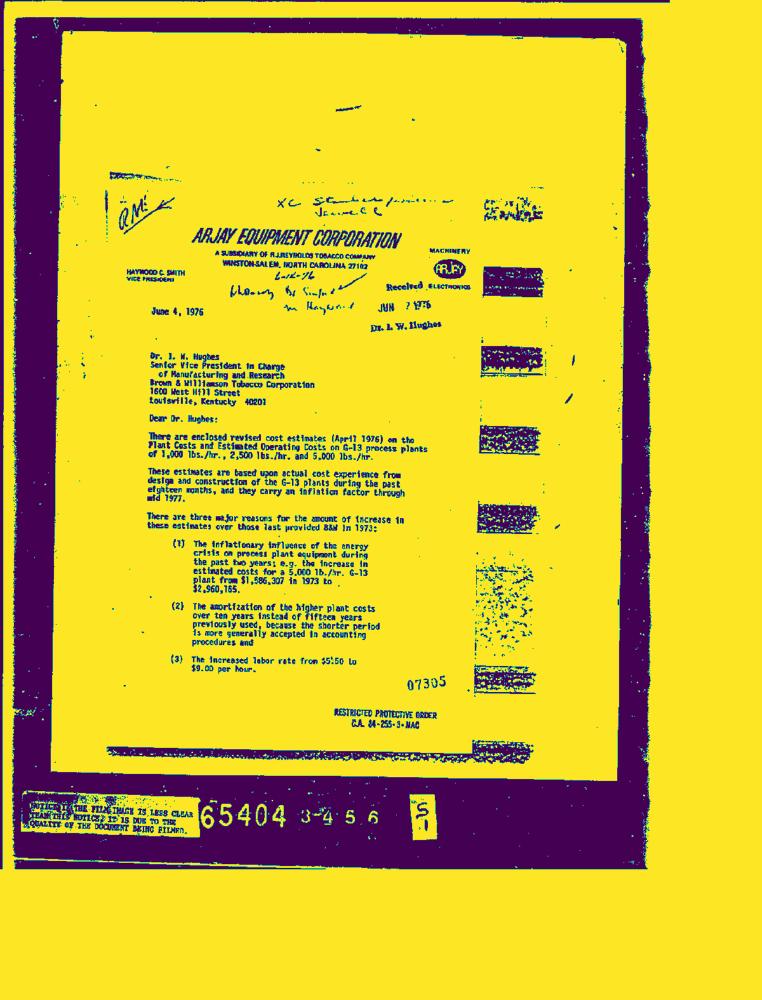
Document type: Letter-Doc